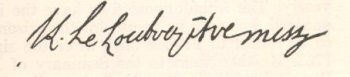
Signature of: jean louis le loutre